Extract the amount written in words, the amount in digits, the name of the payee, the date on the cheque, and the bank's name from the image.
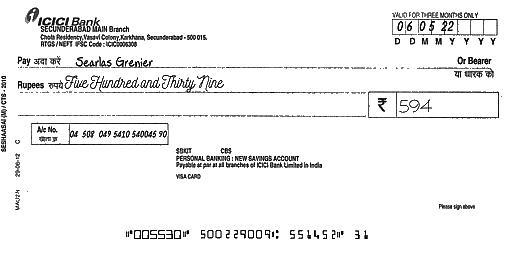
amt_in_words: Five Hundred and Thirty Nine
amt_in_figures: 594
payee_name: Searlas Grenier
bank_name: ICICI Bank
cheque_date: 06/05/22